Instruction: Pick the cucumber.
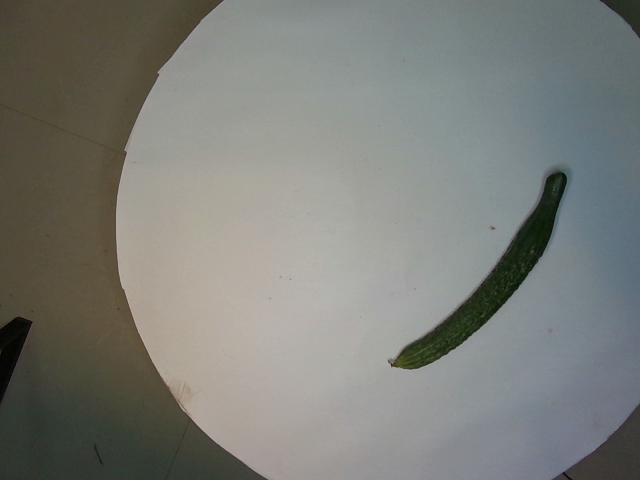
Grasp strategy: vertical